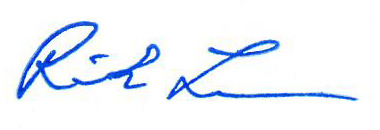
Signature of: rick lewis